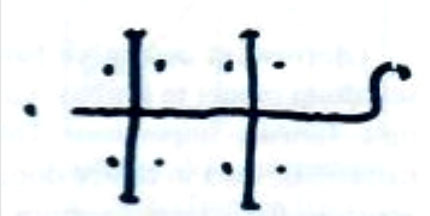
Signature of: henry of burgundy